Please extract the written amount, numerical amount, recipient's name, date on the cheque, and the bank's name from the image.
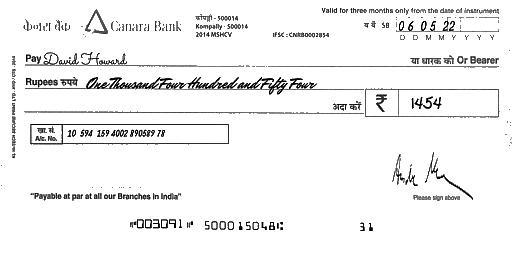
amt_in_words: One Thousand Four Hundred and Fifty Four
amt_in_figures: 1454
payee_name: David Howard
bank_name: Canara Bank
cheque_date: 06/05/22